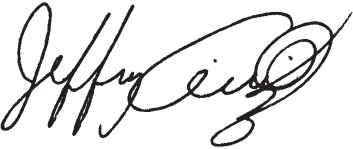
Signature of: jeffrey dinowitz